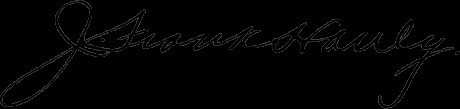
Signature of: frank hanly